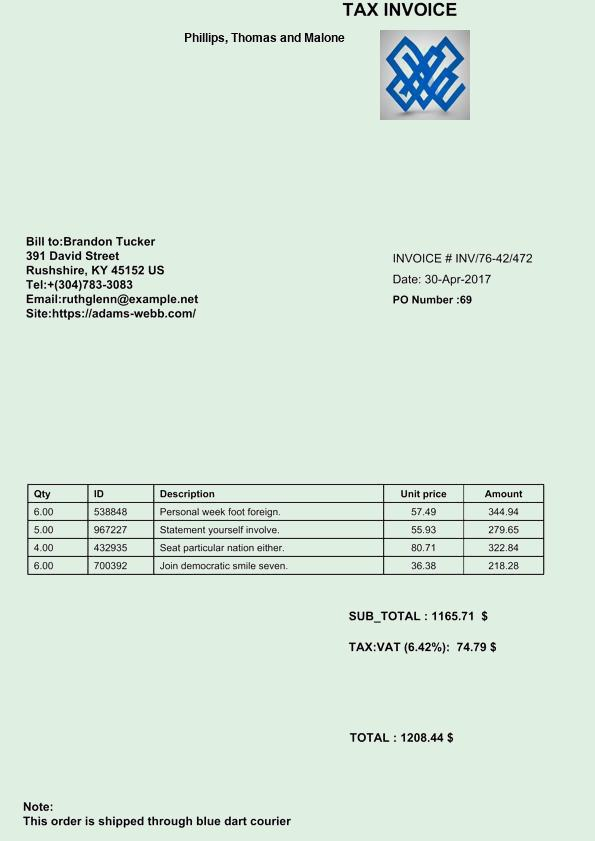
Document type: Invoice